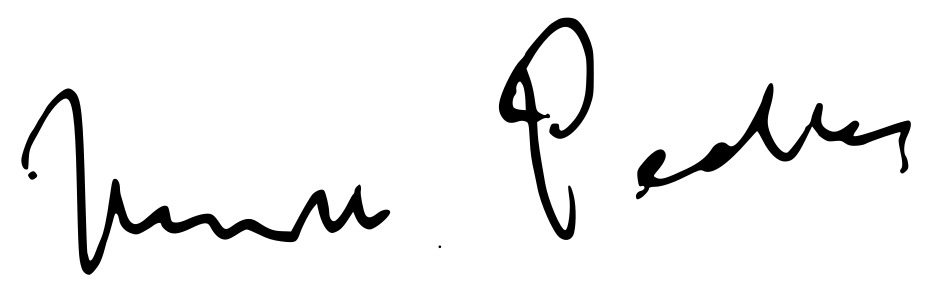
Signature of: mervyn peake